Question: How is the property described in the document?
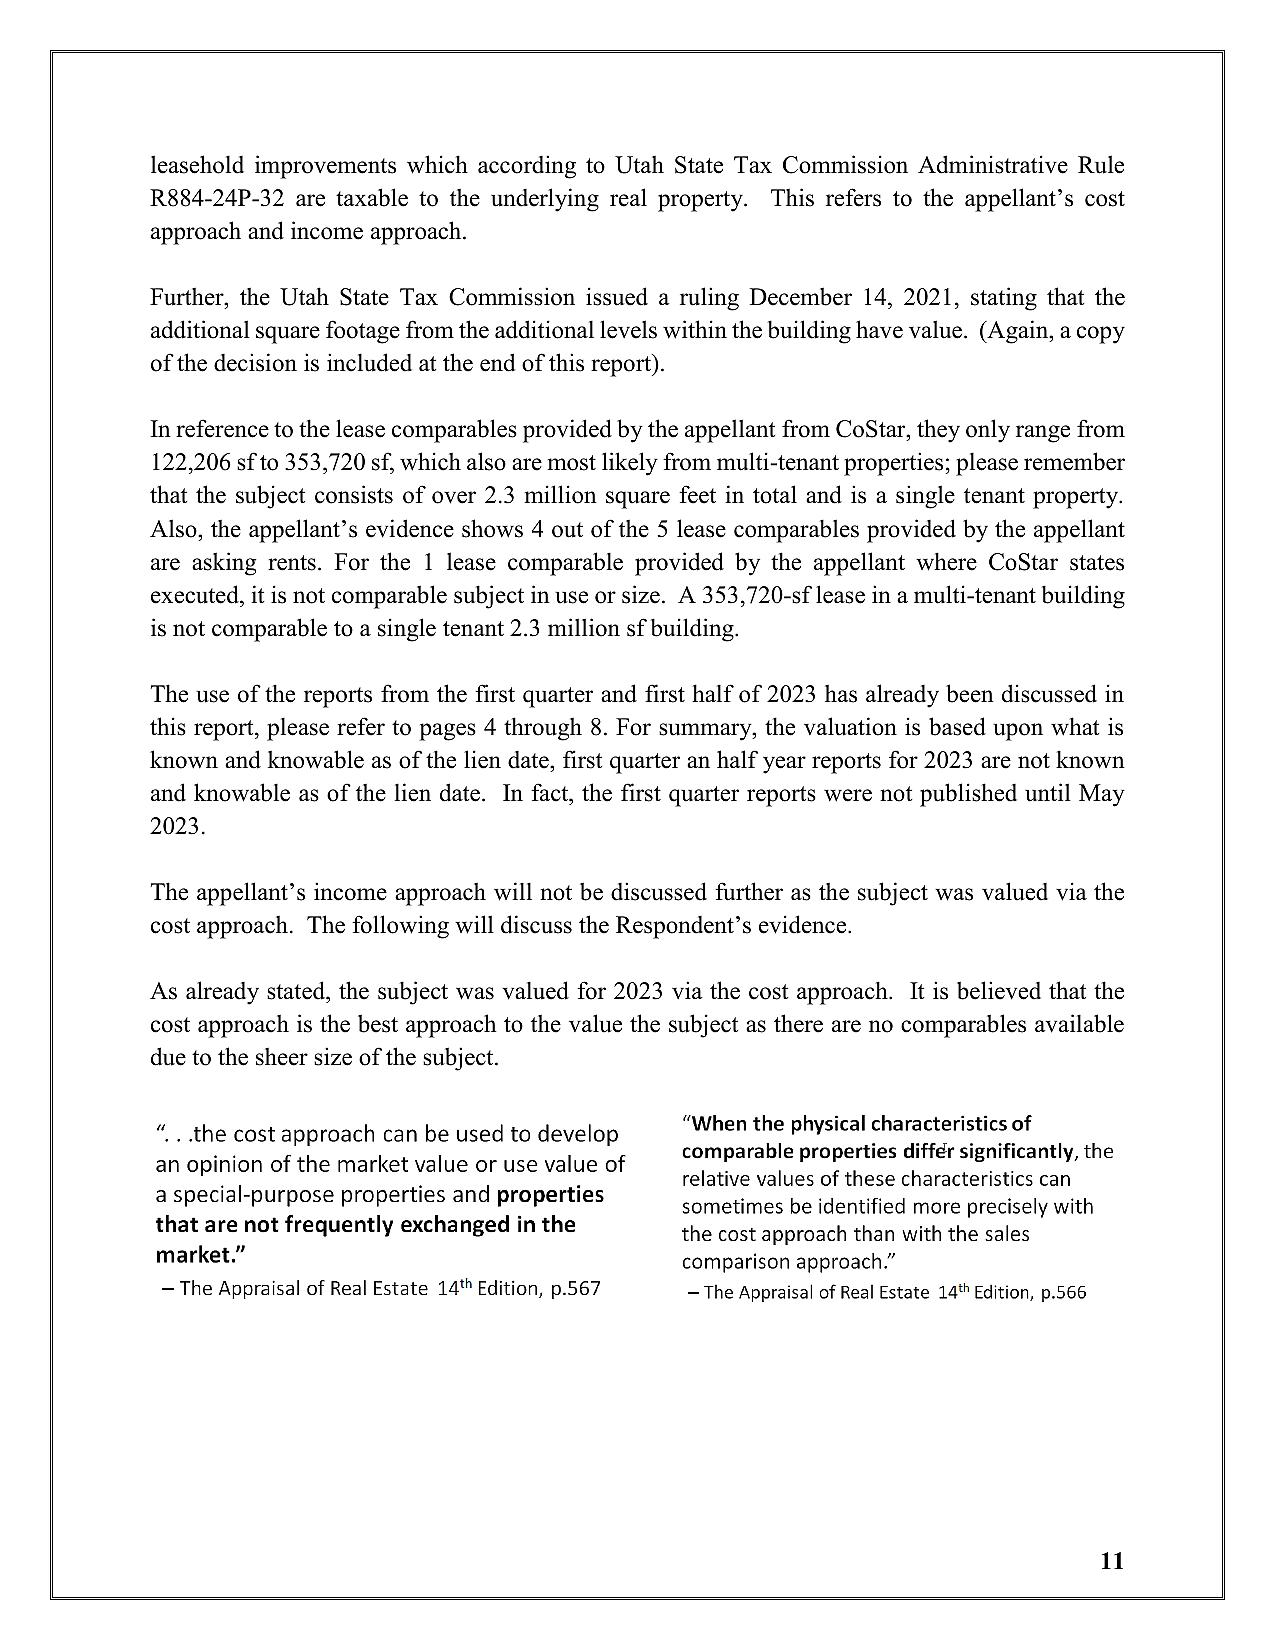
Answer: "Over 2.3 million square feet single tenant property"